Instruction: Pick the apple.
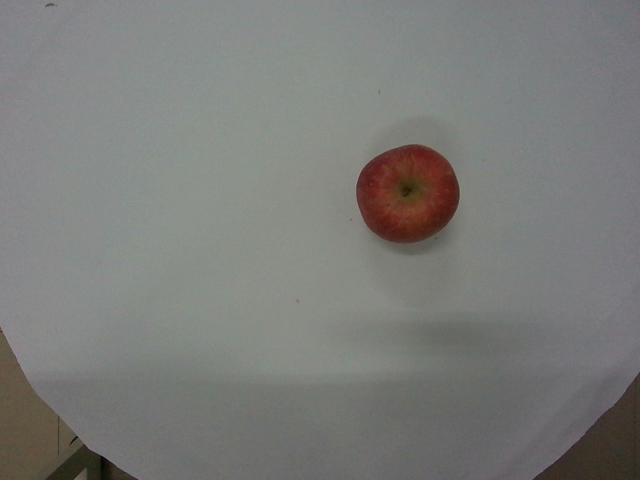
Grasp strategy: vertical